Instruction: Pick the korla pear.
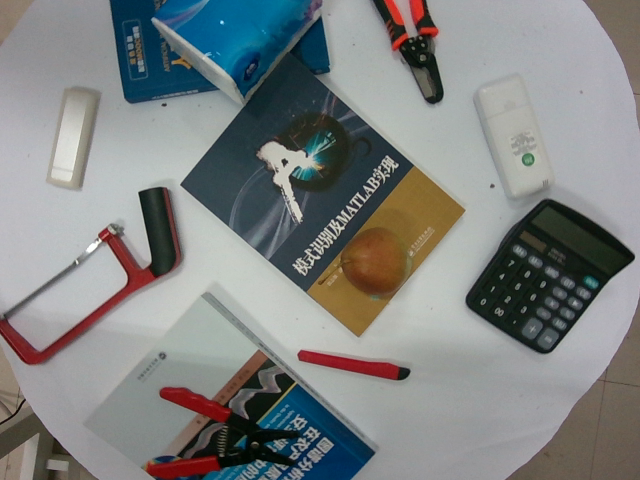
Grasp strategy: vertical